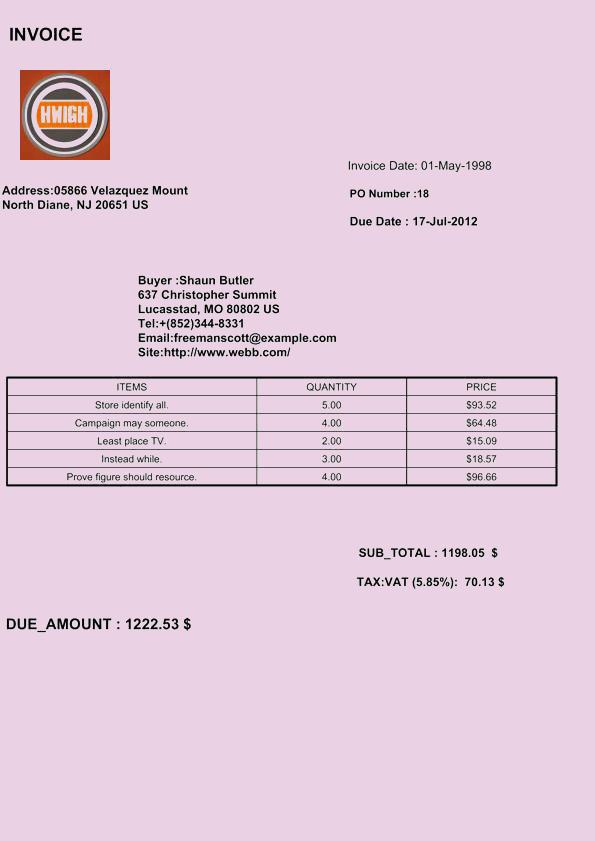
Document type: Invoice